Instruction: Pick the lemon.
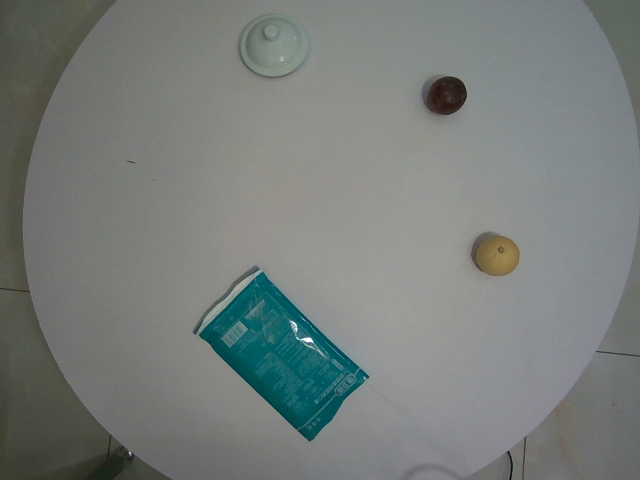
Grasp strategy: vertical